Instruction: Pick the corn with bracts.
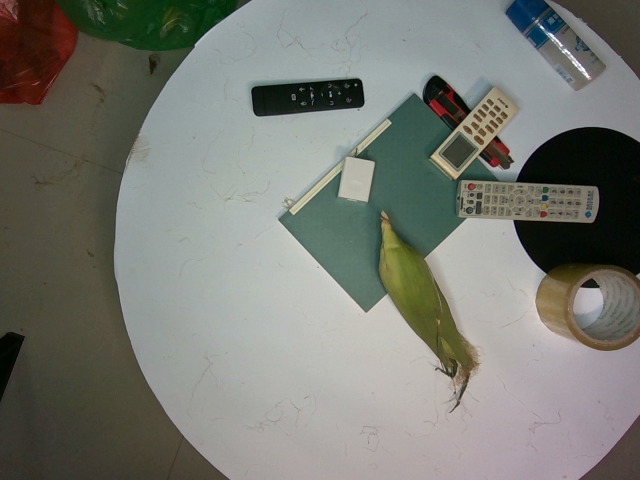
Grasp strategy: vertical